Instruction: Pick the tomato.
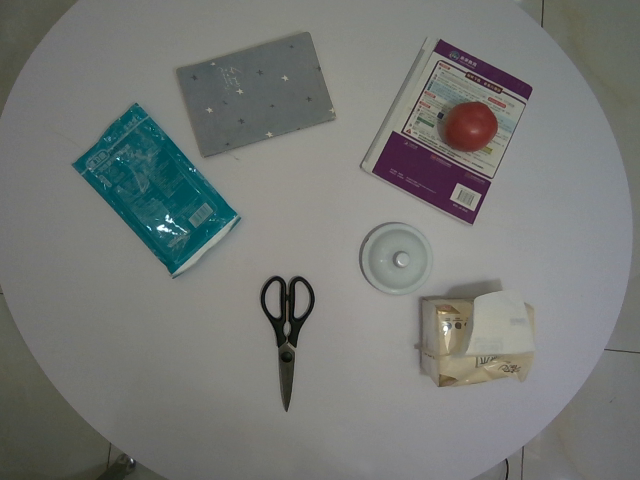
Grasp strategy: vertical